Question: What could the diagnosis suggest?
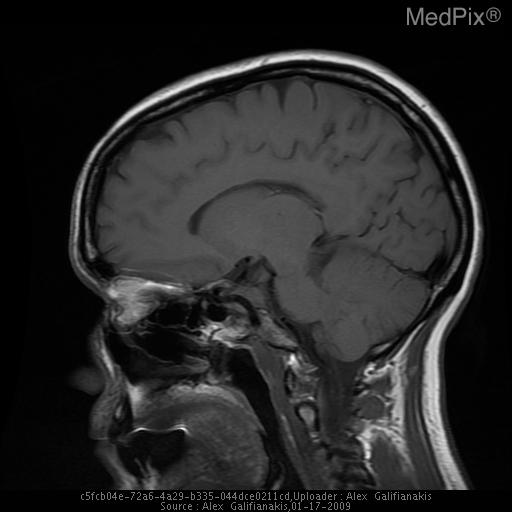
Answer: The possible diagnosis includes Meningioma with adjacent arachnoid cyst
Cystic Meningioma
Invasive pituitary adenoma
Metastasis
Schwannoma.